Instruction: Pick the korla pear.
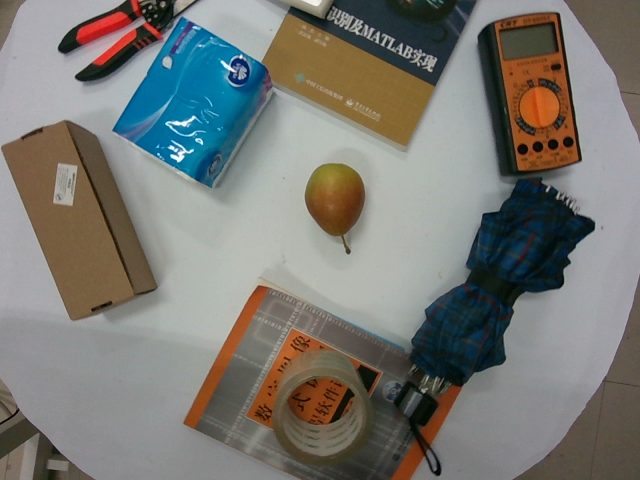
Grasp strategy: vertical